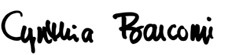
Signature of: cynthia barcomi friedman